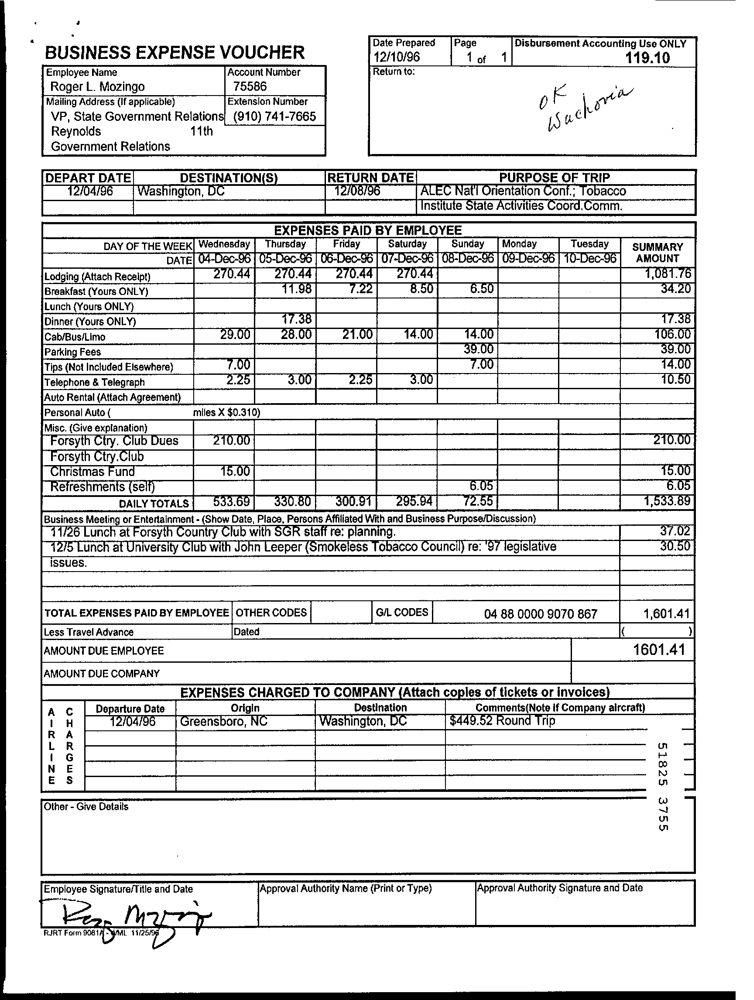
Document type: Invoice